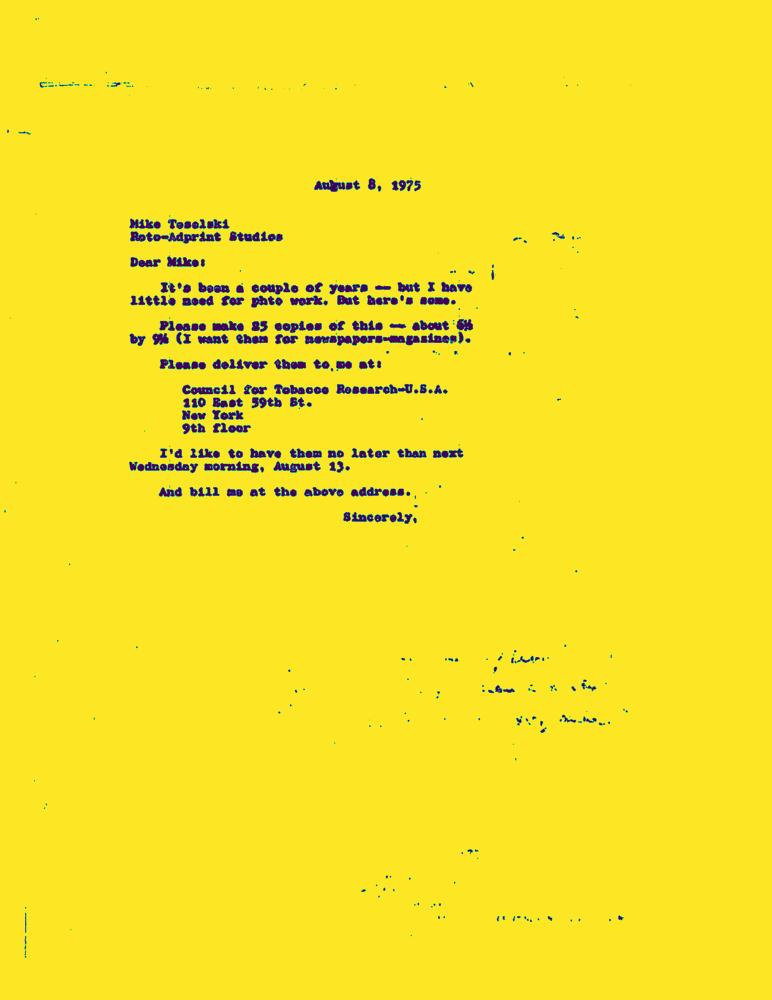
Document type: Letter-Doc